Question: What tax district, tax-rate area, or tax area code is specified in the document?
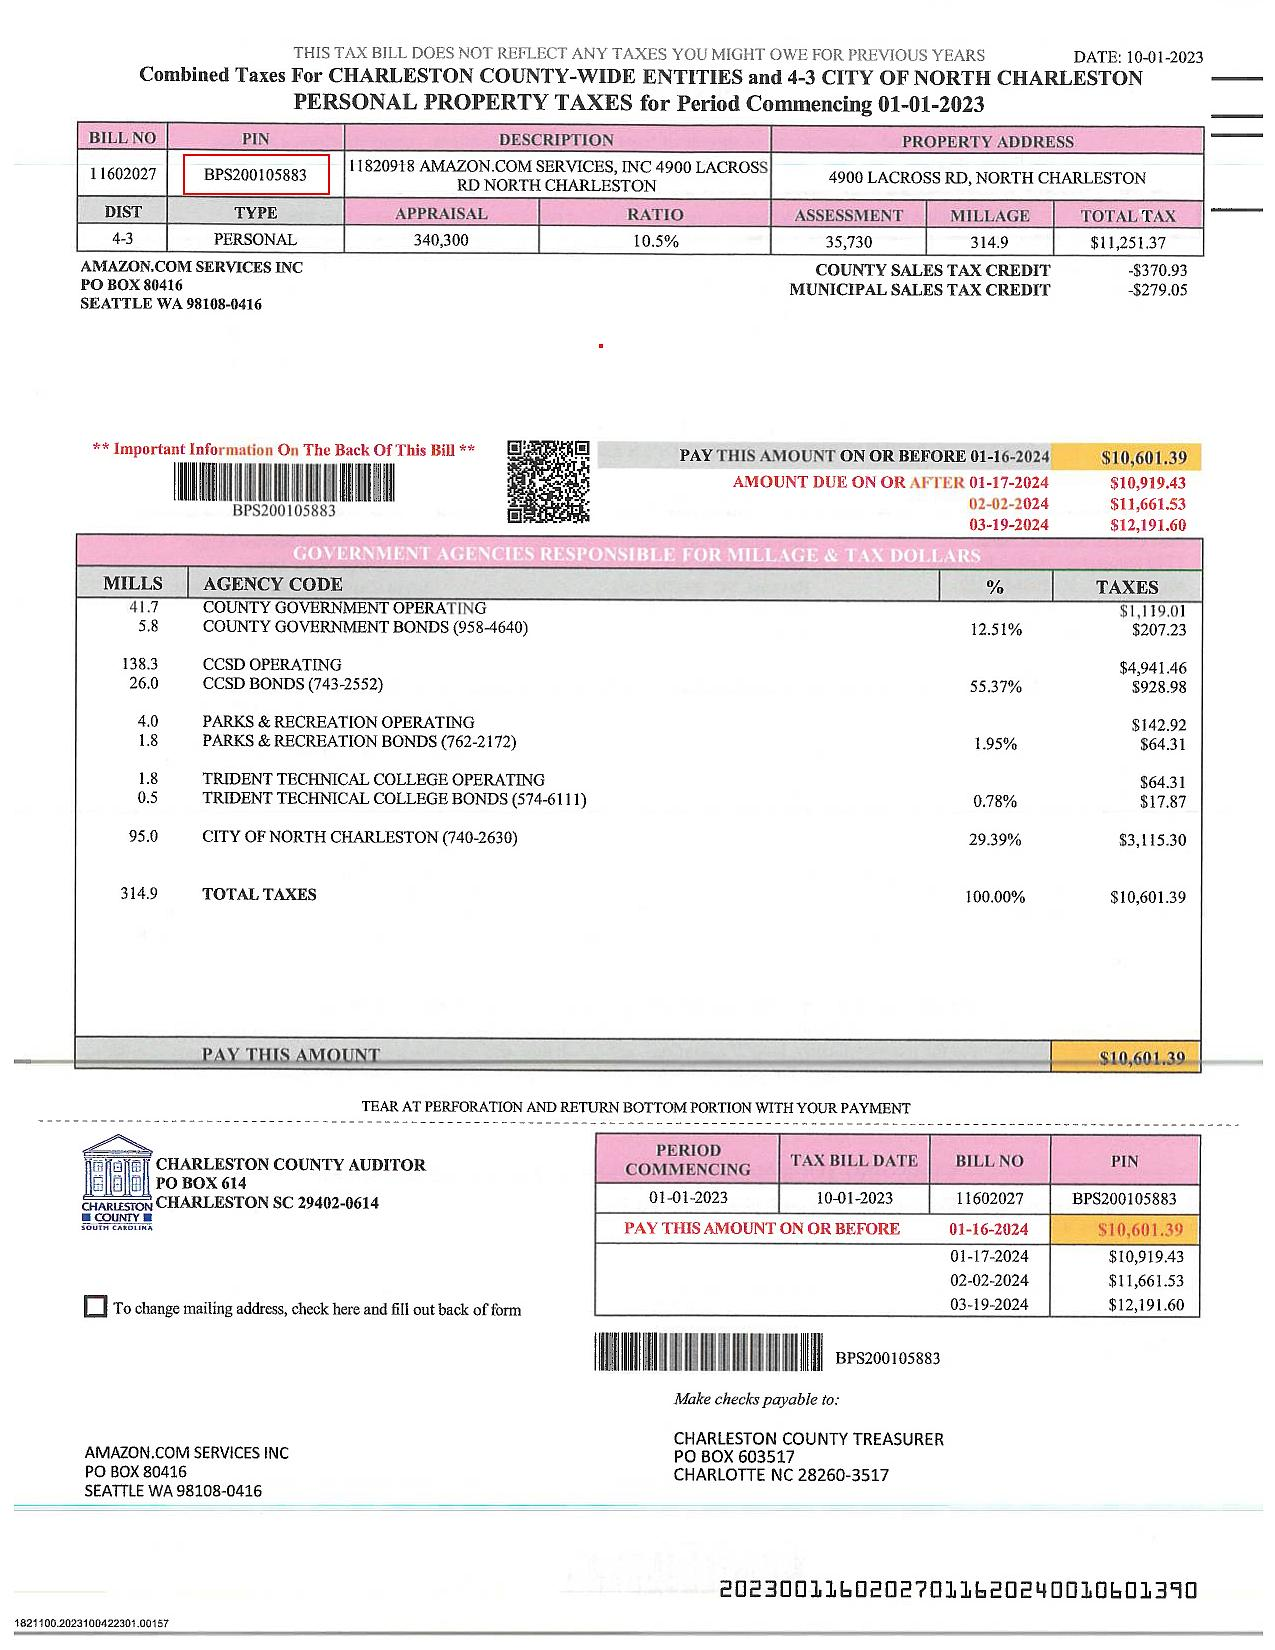
Answer: "3-Apr"